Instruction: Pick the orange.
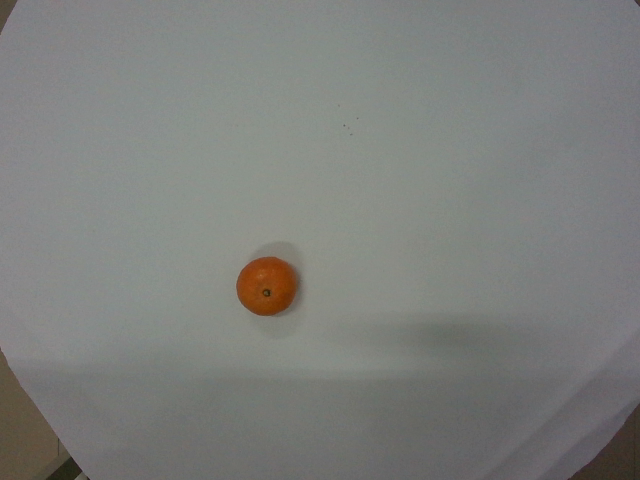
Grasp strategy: vertical